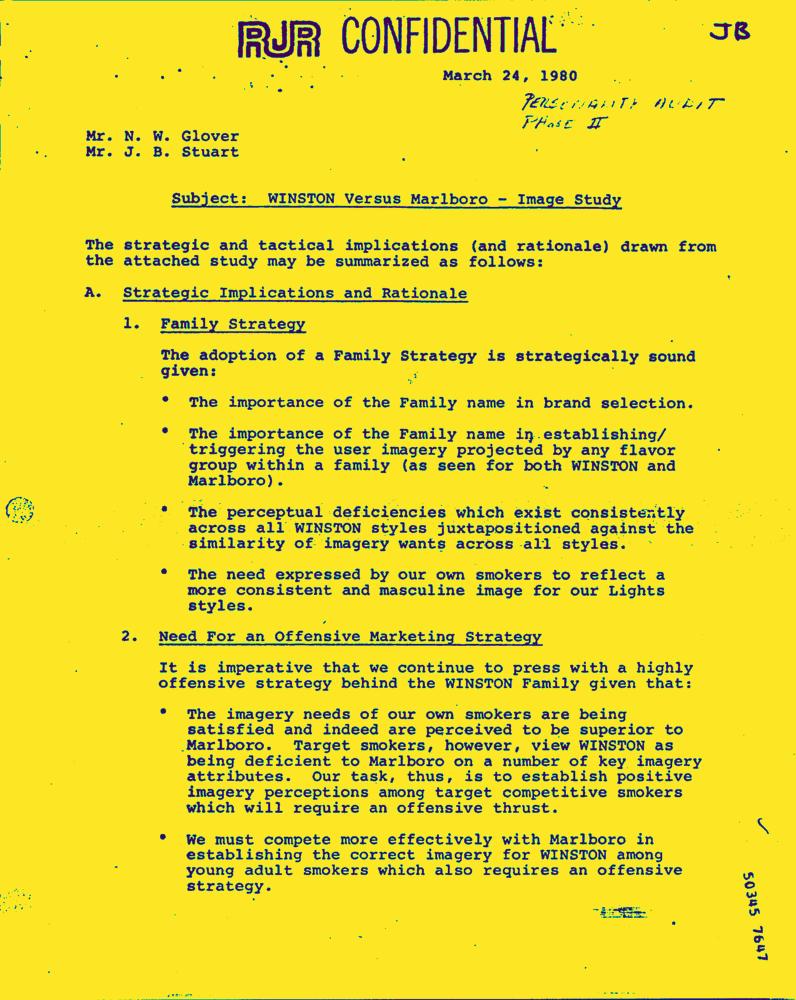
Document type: Letter-Doc